Question: What is the potential diagnosis?
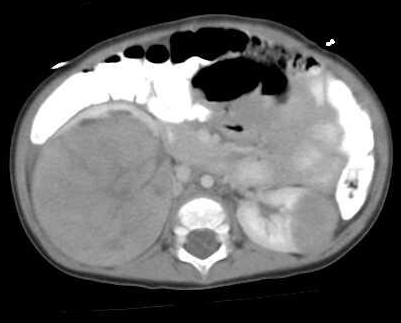
Answer: The possible diagnosis includes - Wilms Tumor
- Neuroblastoma
- Polycystic kidney disease
- Sarcoma
- Hydronephrosis.